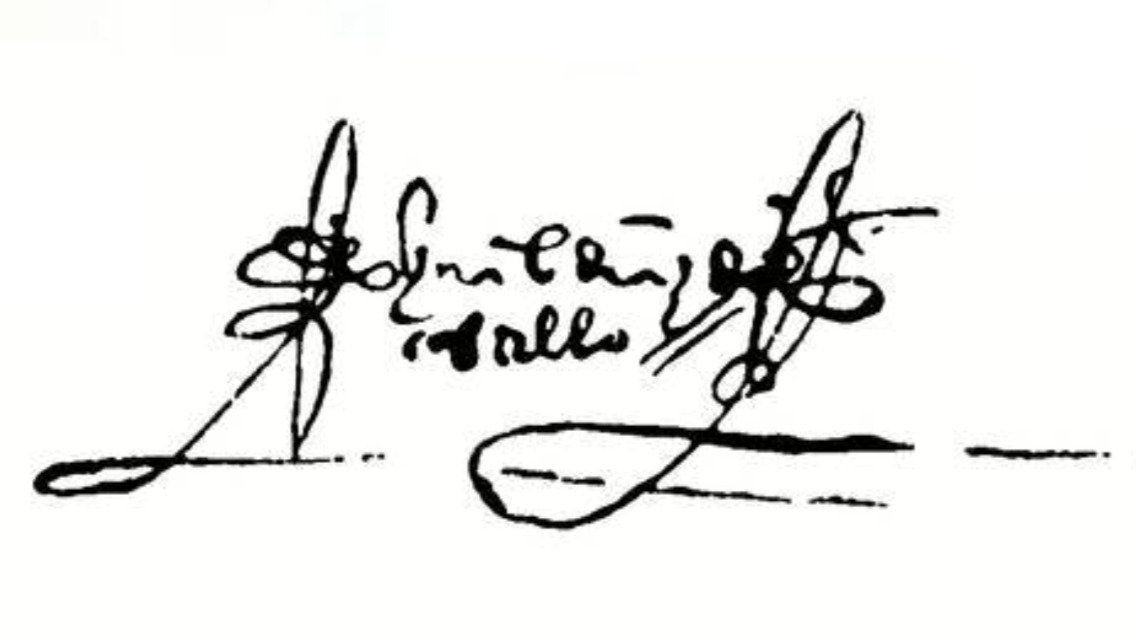
Signature of: bernal díaz del castillo reyes